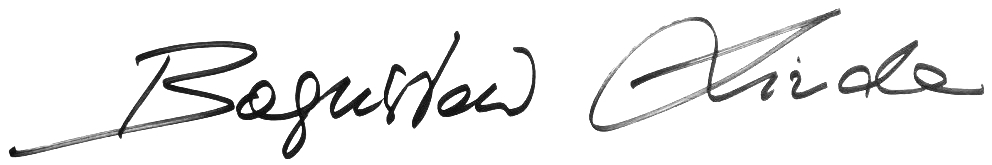
Signature of: bogusław linda